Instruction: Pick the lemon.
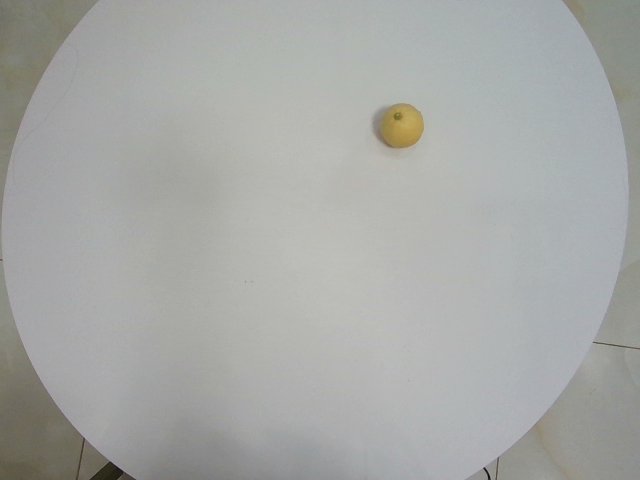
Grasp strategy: vertical